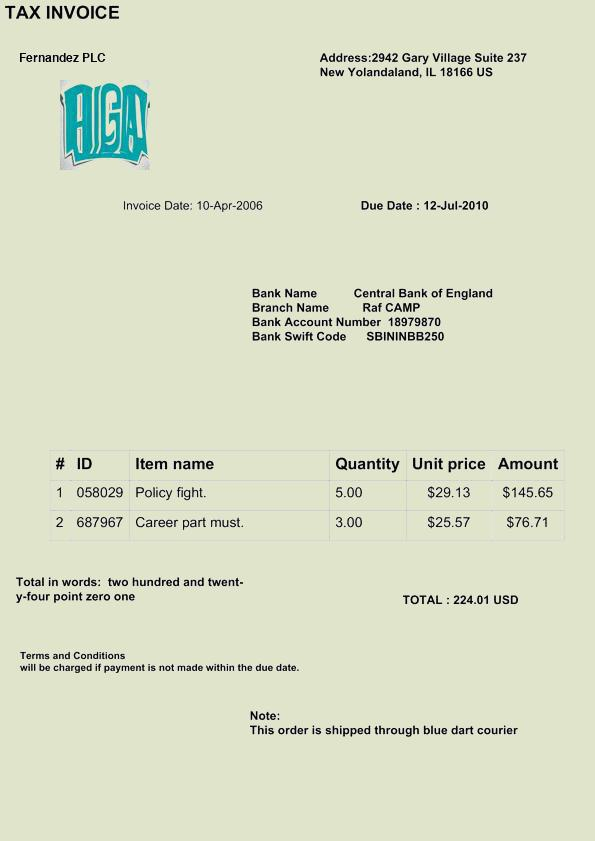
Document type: Invoice